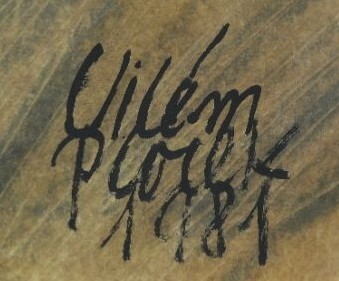
Signature of: vilém plocek